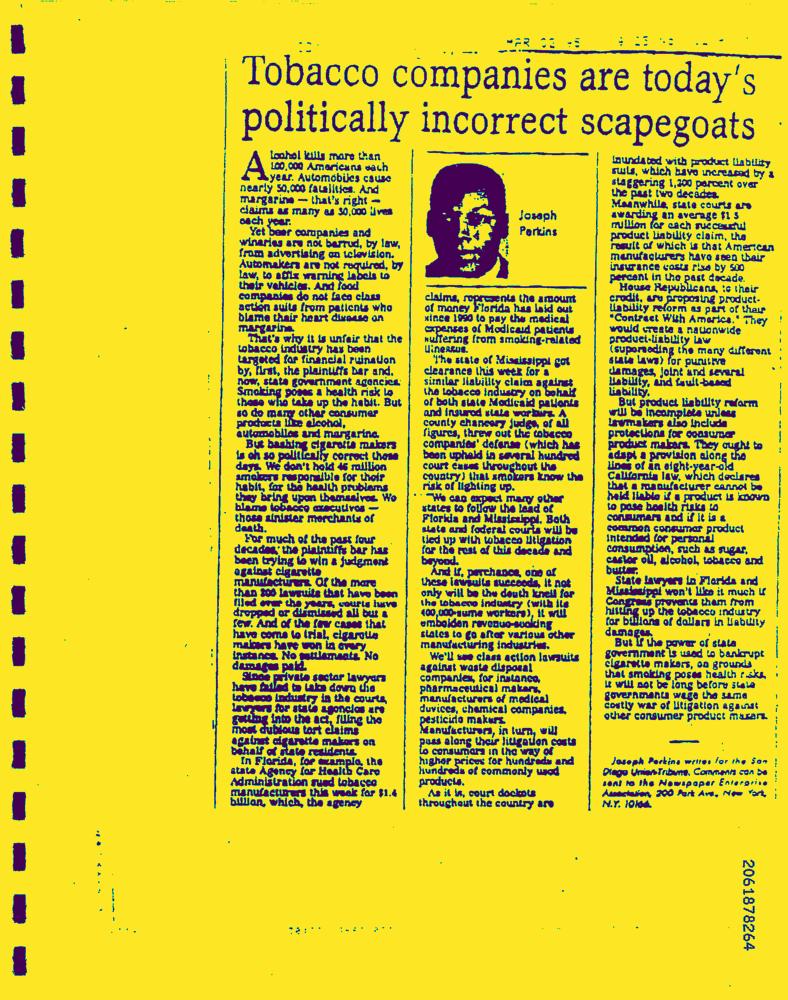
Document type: News-Article